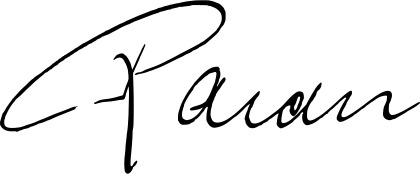
Signature of: erich raeder